Question: What tax district, tax-rate area, or tax area code is specified in the document?
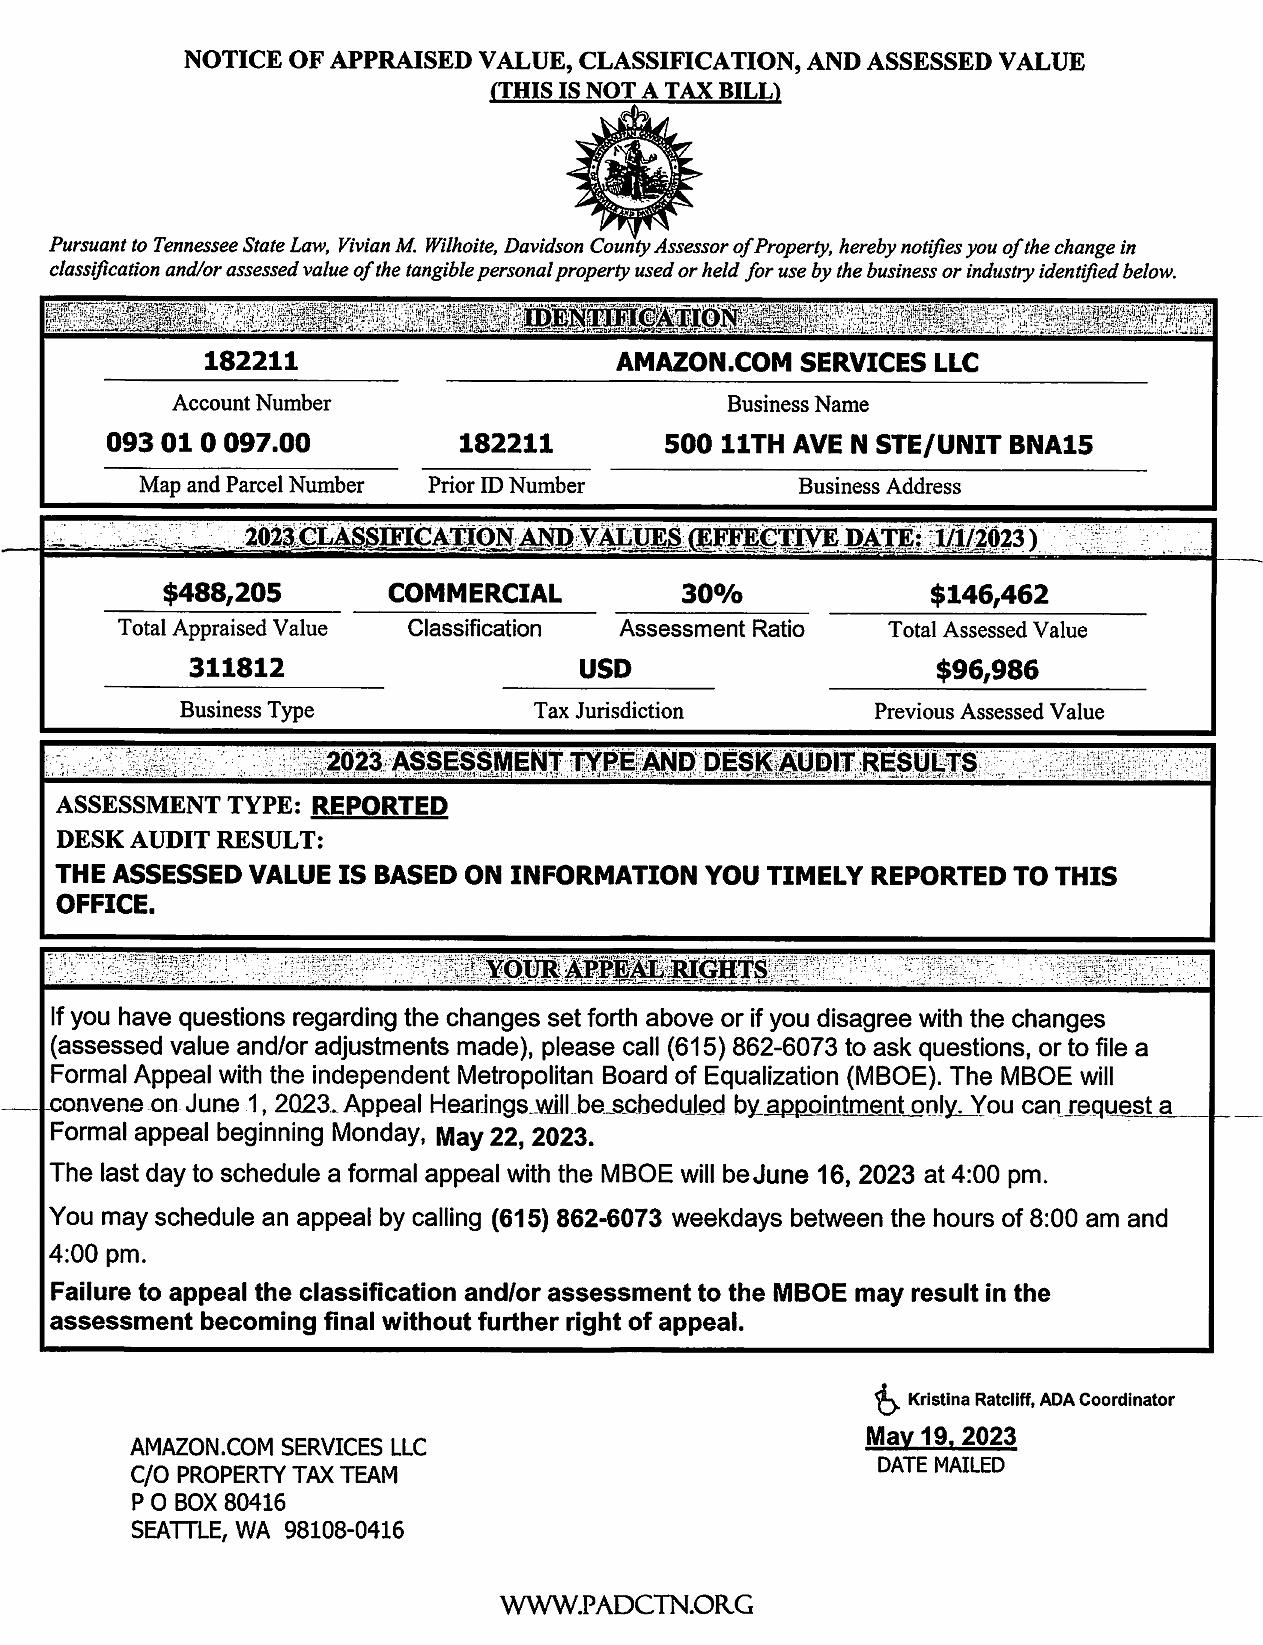
Answer: "USD"